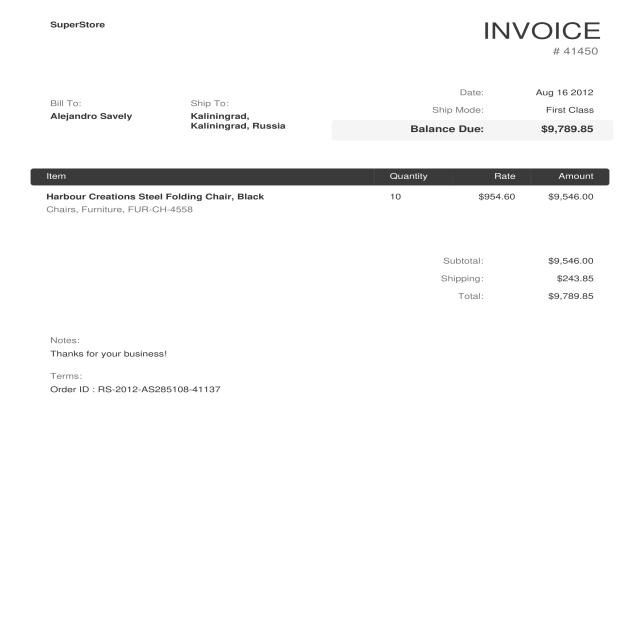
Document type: Invoice